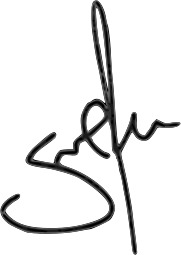
Signature of: kakha kuchava